Question: What do the imaging results show?
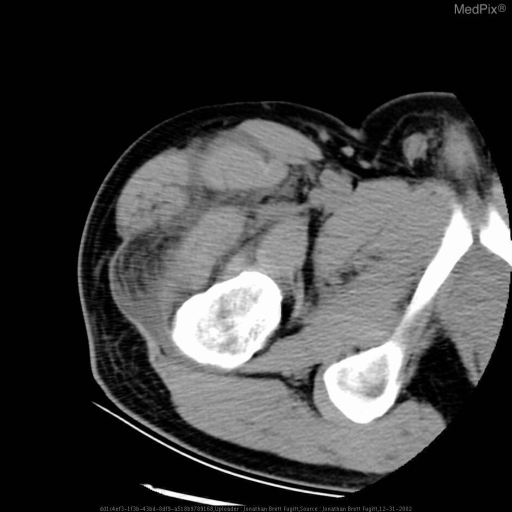
Answer: The imaging shows Severe edema of the deep fascia of the proximal quadriceps muscle group is seen on CT extending posteriorly to its insertion on the linea aspera.
Fat sat T2 axial imaging shows extensive edema in the deep facia of several muscles, the soft tissues, and the vastus intermedius/lateralis, and the tensor fascia lata.
Somewhat paradoxically, the fat sat gadolinium enhanced axial T1 images do not demonstrate enhancement of the fascia, perhaps do to its normal ligamentous character. Myositis and fasciitis.